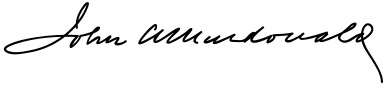
Signature of: john a macdonald